Question: What is the property identification or parcel number listed?
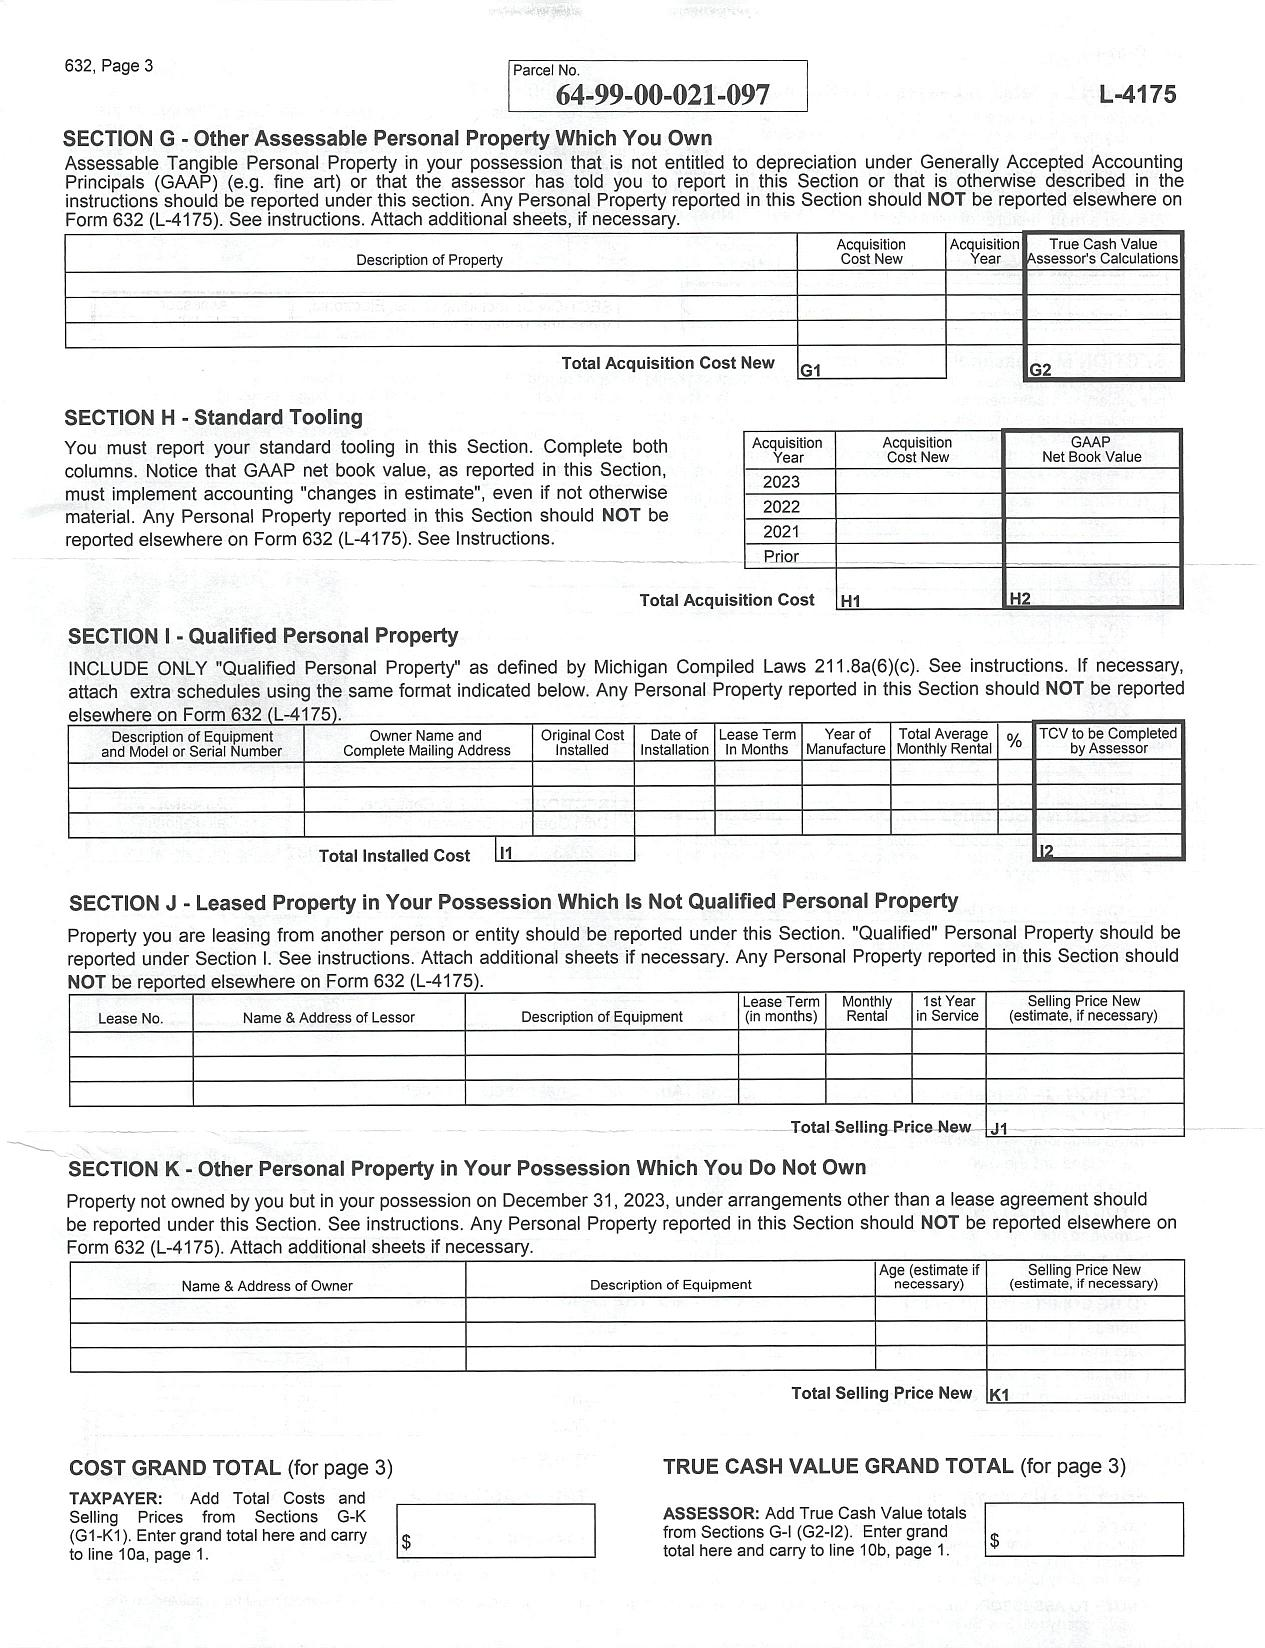
Answer: "64-99-00-021-097"